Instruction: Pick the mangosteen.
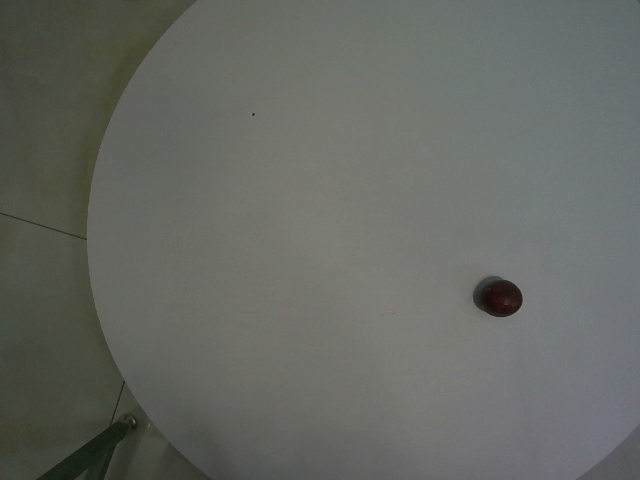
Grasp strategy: vertical